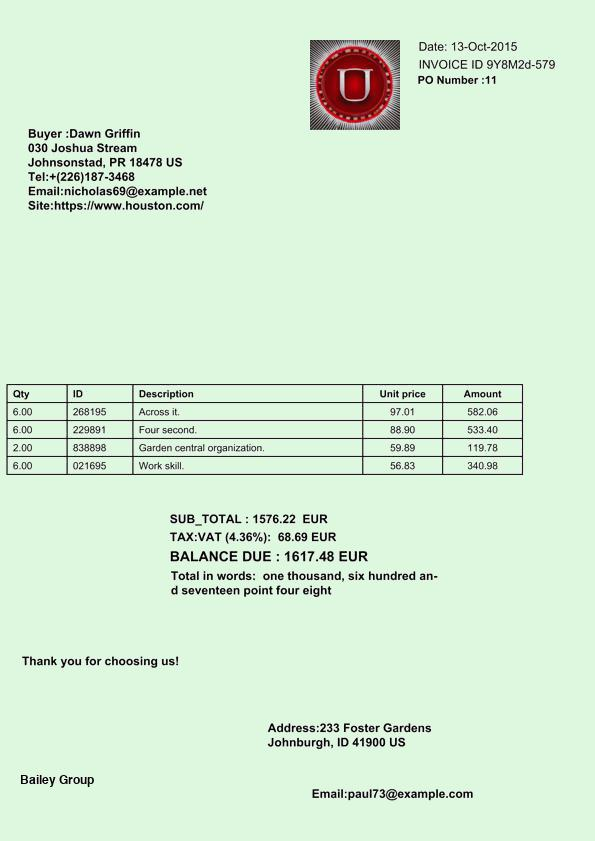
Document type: Invoice